Question: What is the property identification or parcel number listed?
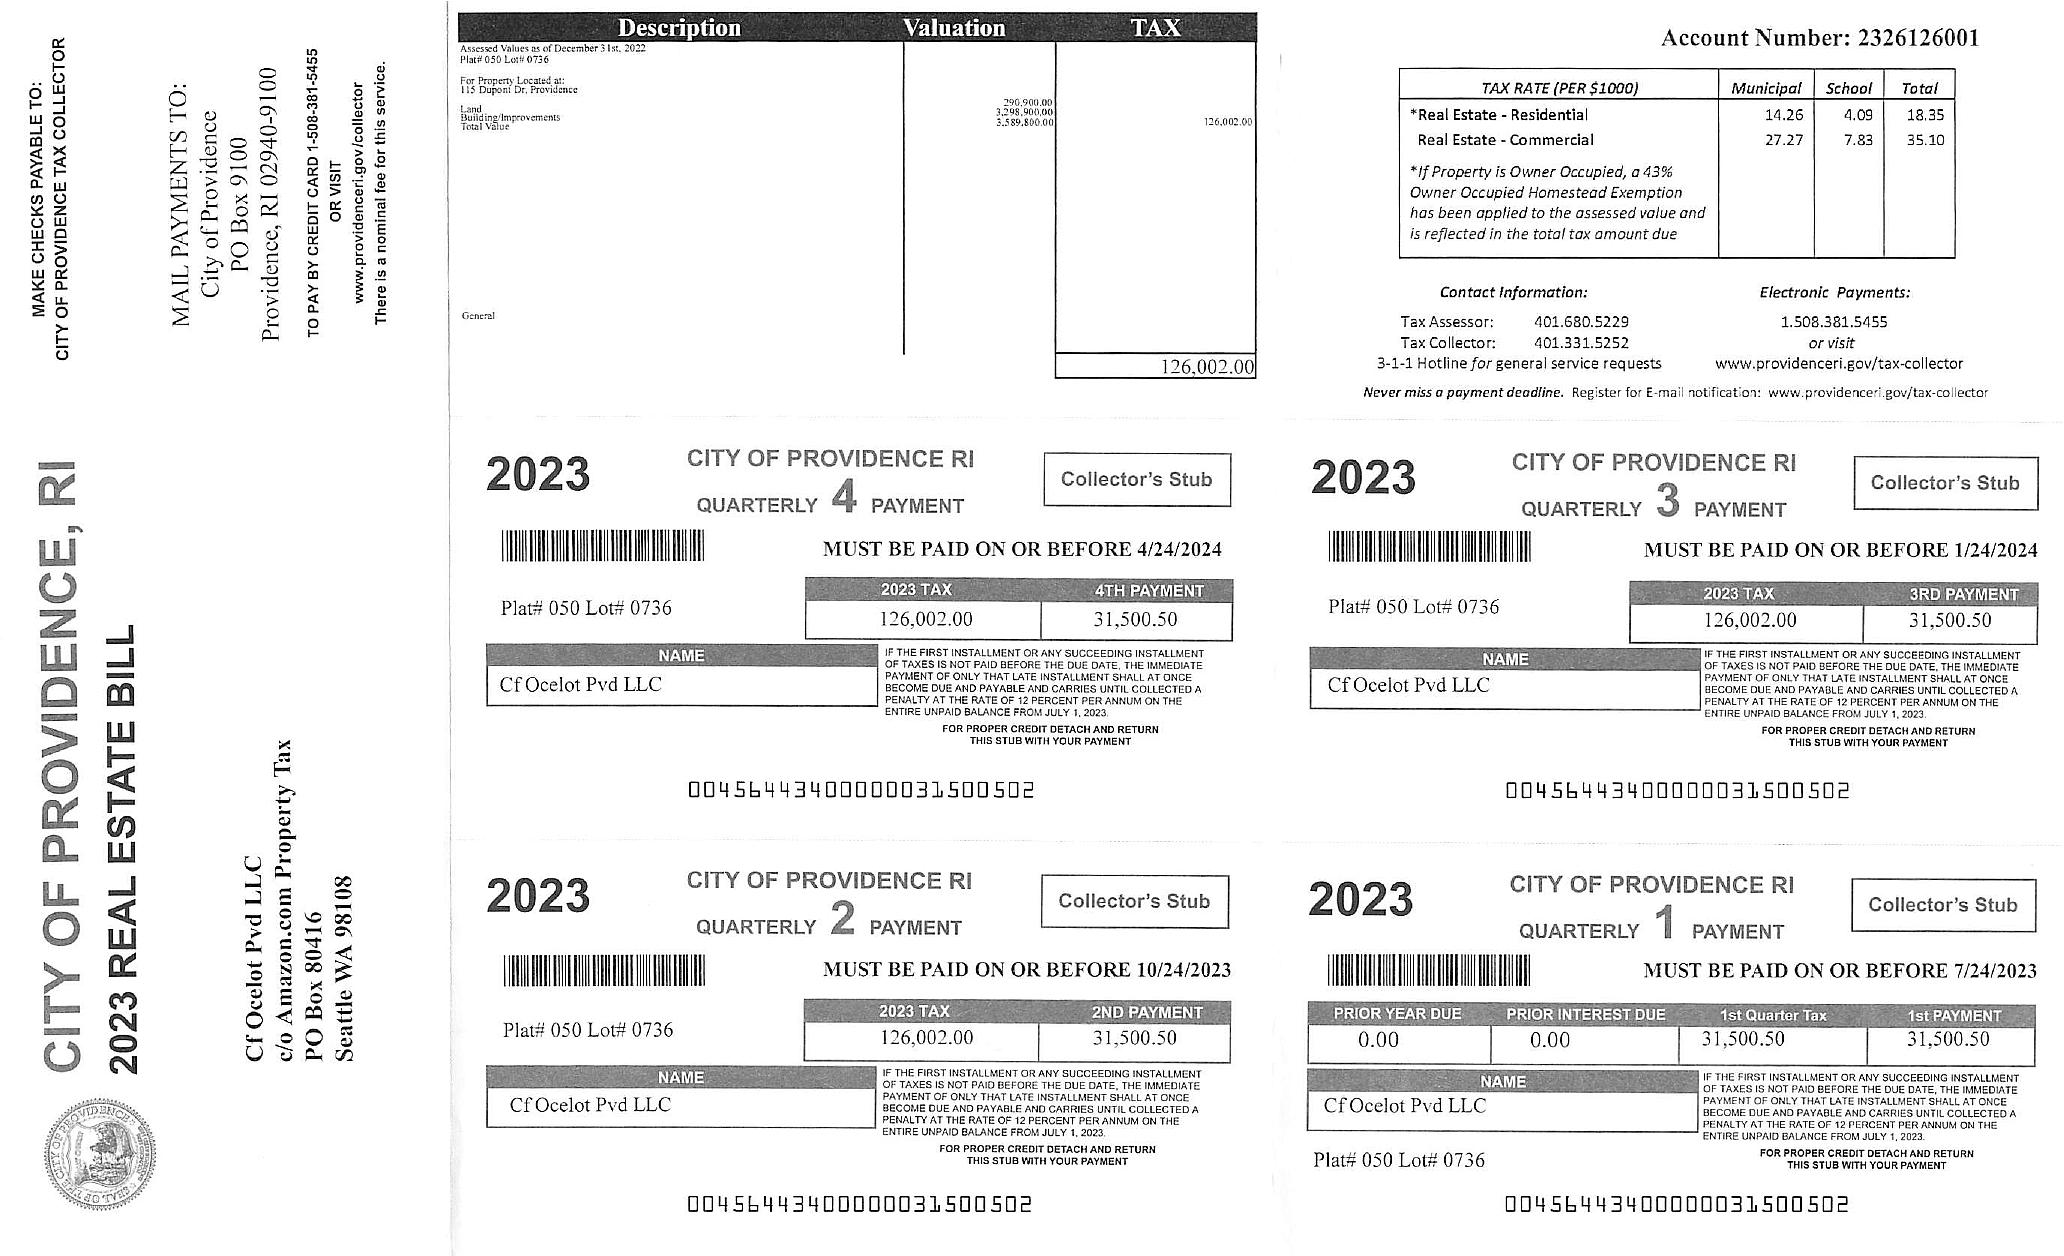
Answer: "050-0736"